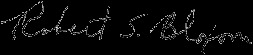
Signature of: robert bloxom